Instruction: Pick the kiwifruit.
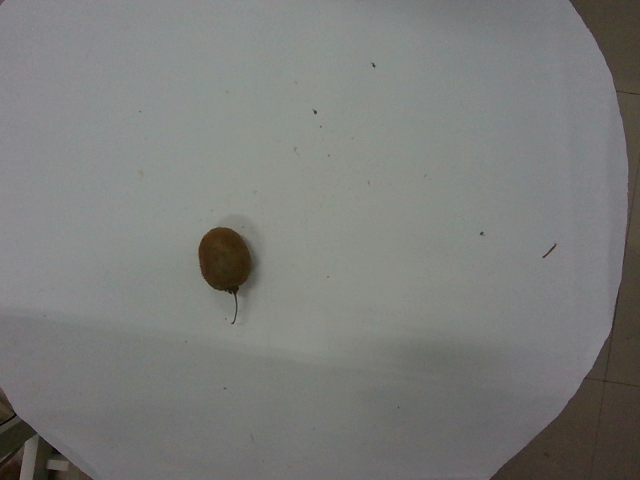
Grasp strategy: vertical